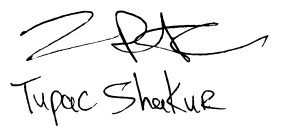
Signature of: tupac shakur